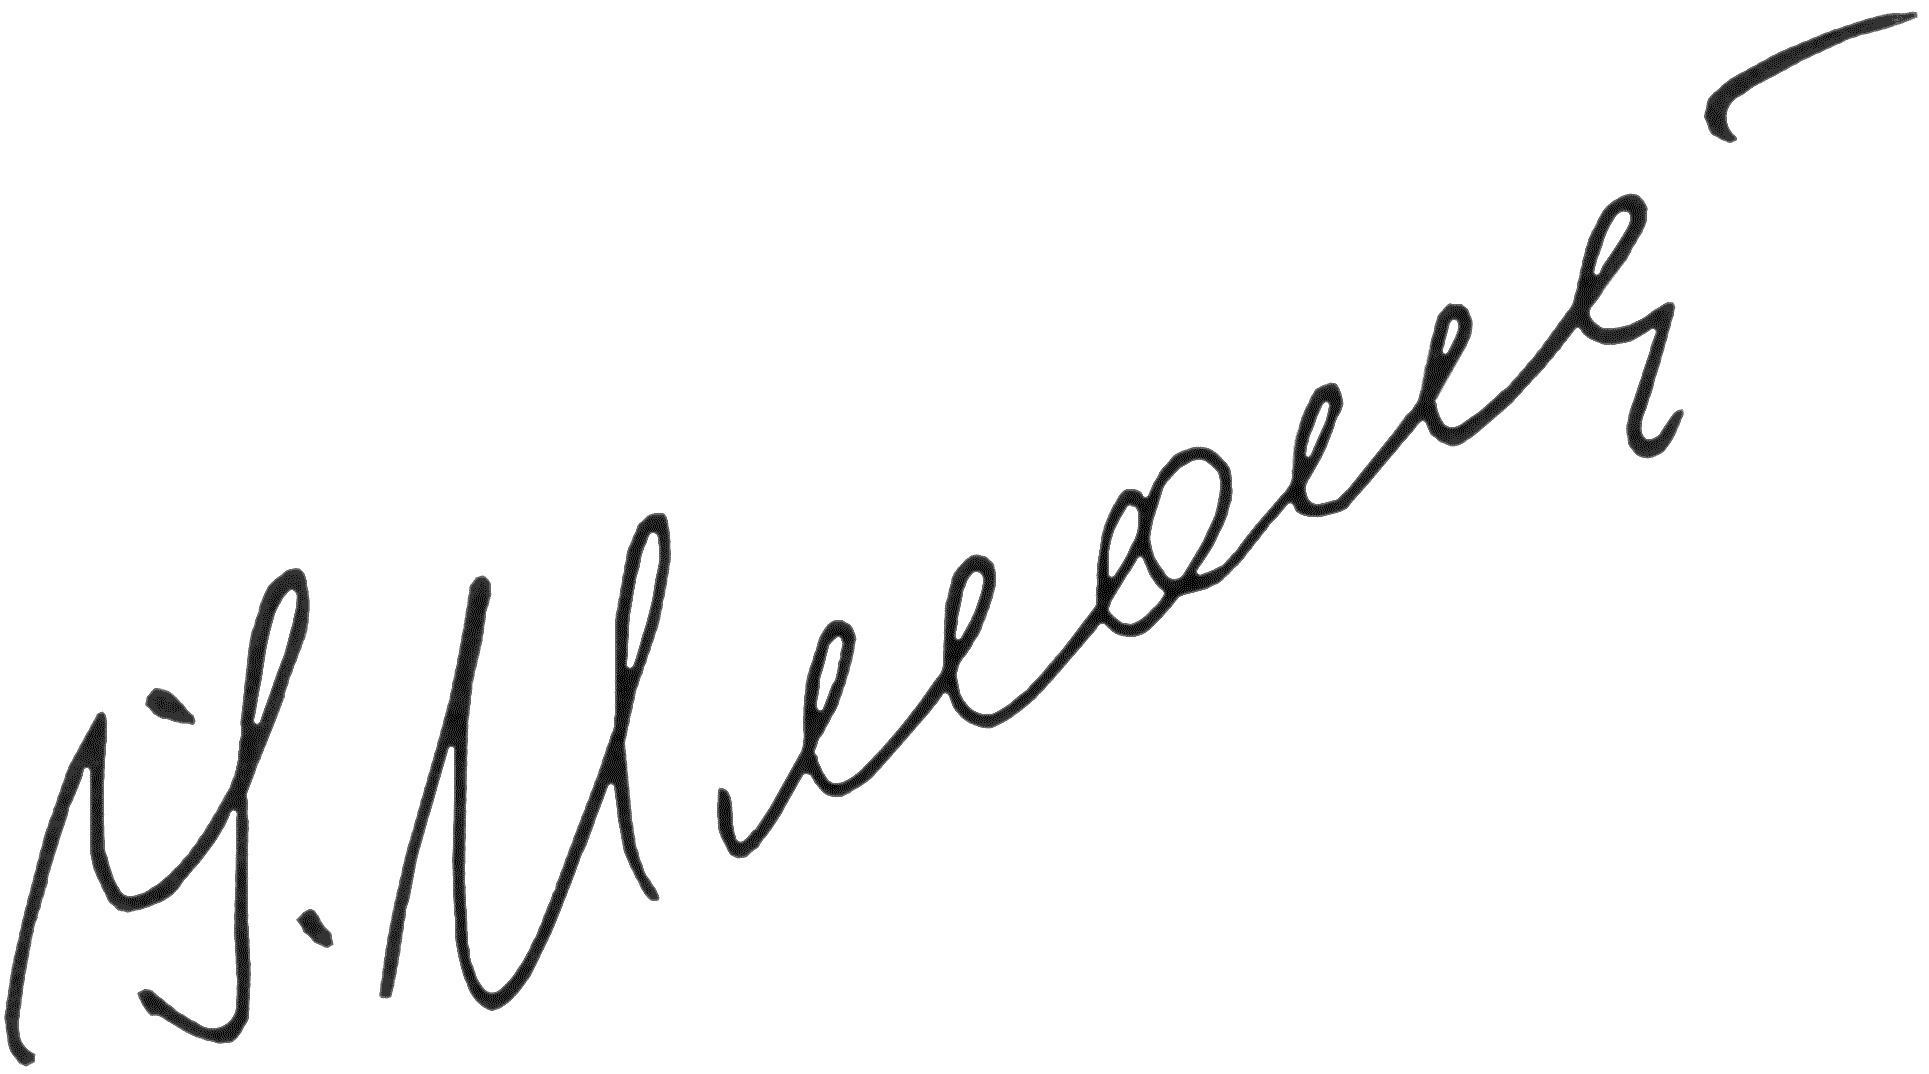
Signature of: ivan plyushch